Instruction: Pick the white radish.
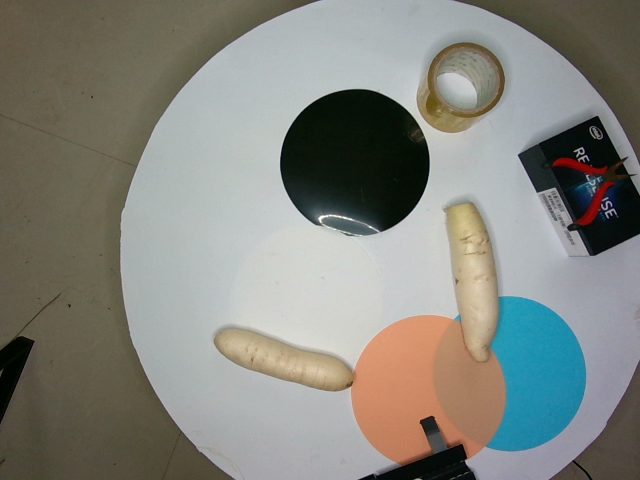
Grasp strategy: vertical